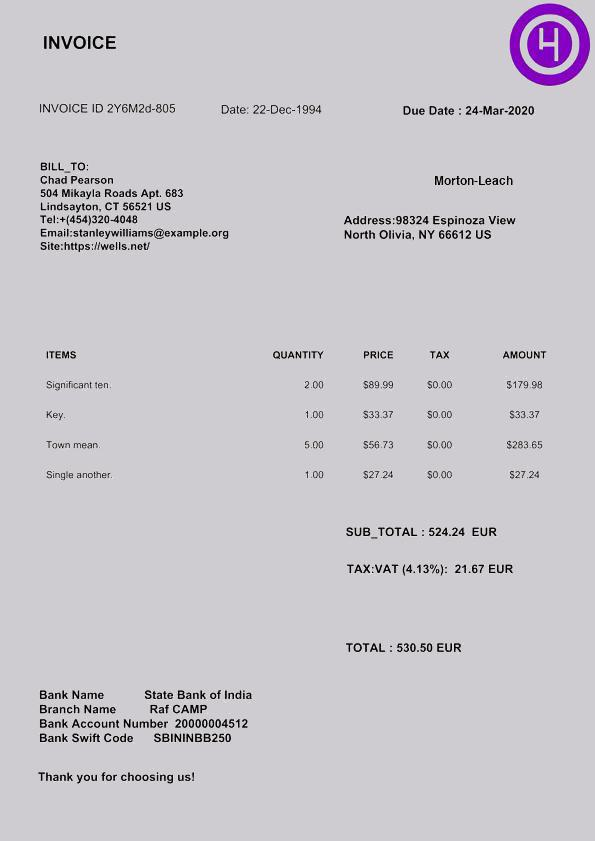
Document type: Invoice